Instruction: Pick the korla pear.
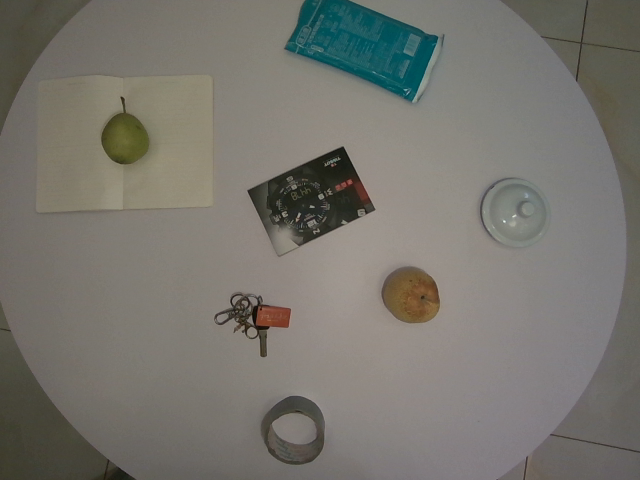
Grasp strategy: vertical